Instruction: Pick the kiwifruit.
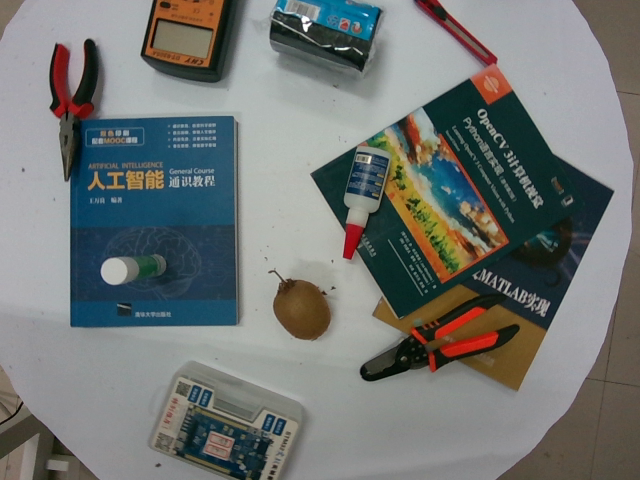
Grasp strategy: vertical